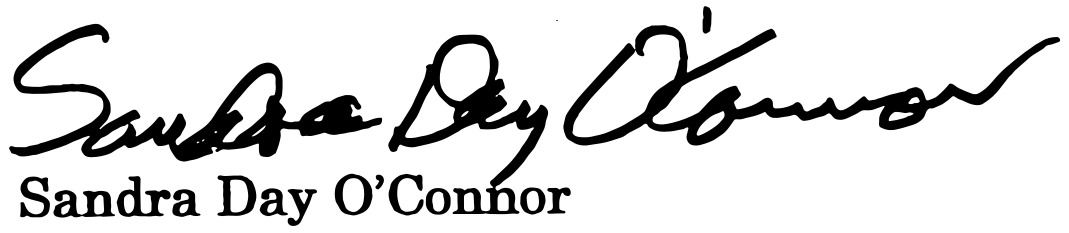
Signature of: sandra day o connor